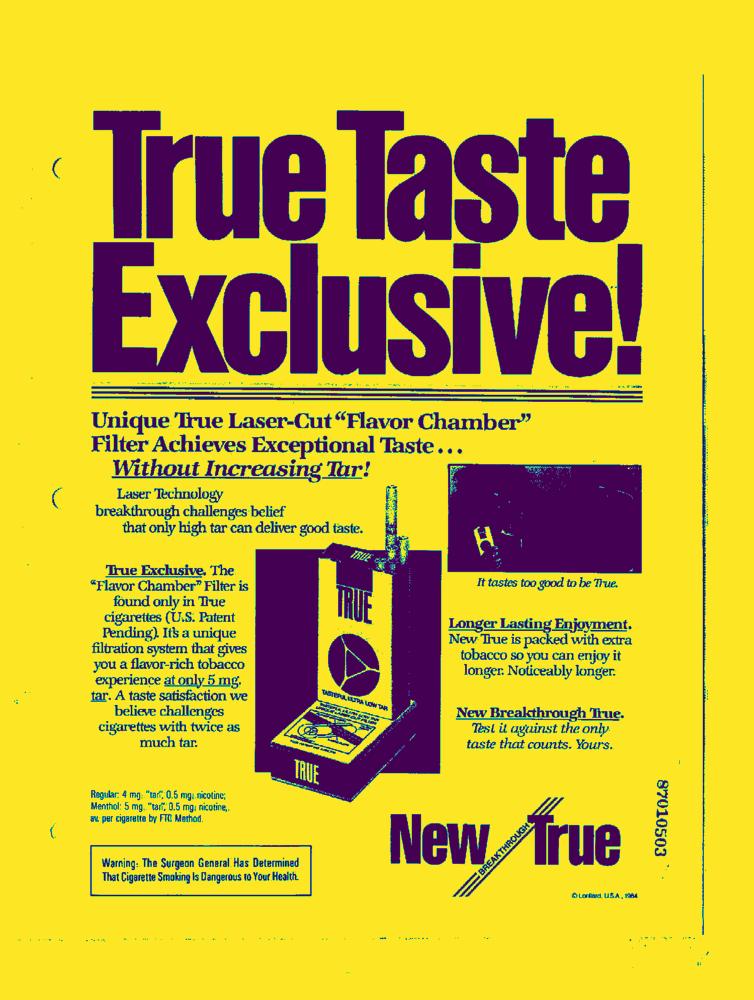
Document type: AD